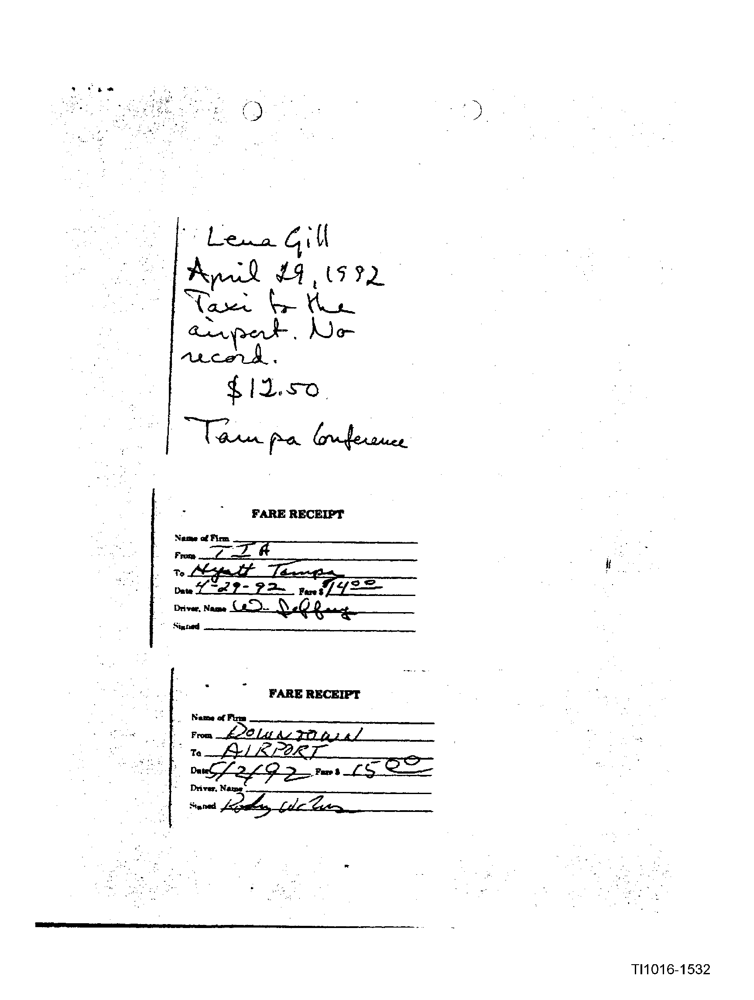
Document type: Invoice